Question: What appears to be the issue?
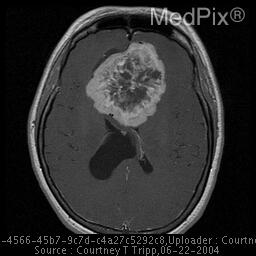
Answer: The findings suggest Large cicrumscribed midline mass overlying the planum sphenoidale causing "cortical buckling" of adjacent brain parenchyma.  Postcontrast images demonstrate enhancement of the periperipheral portion of the tumor, with a central non-enhancing region.. post Gad T1WI: intensely enhancing circumscribed extraaxial mass located midline over the planum sphenoidale.. The patient might have a history of 39 year-old woman with several month history of bilateral hemianopsia, worse in the morning.